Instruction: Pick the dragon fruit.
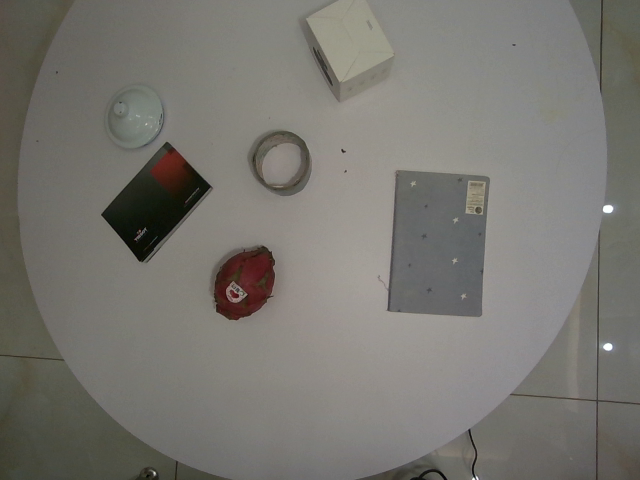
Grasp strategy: vertical